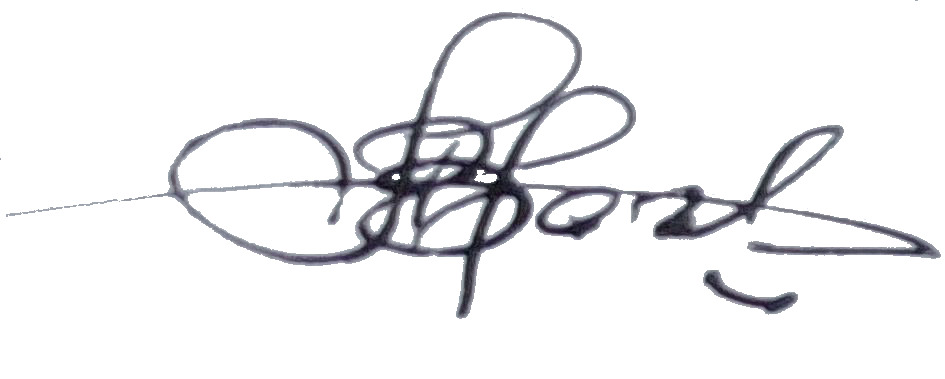
Signature of: viktor pugachev